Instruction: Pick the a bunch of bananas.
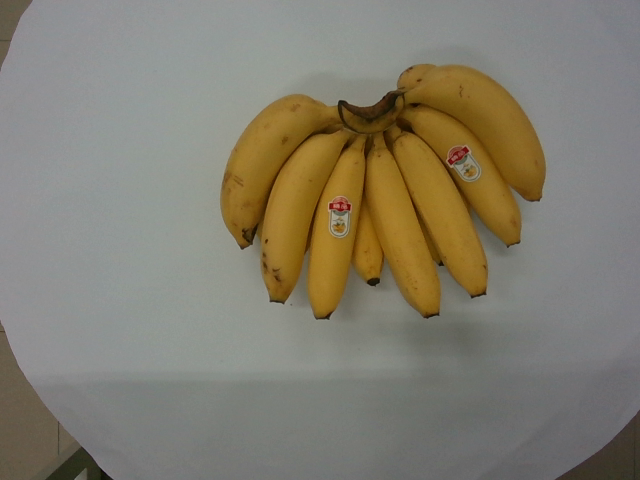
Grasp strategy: vertical